Question: What was observed in the imaging?
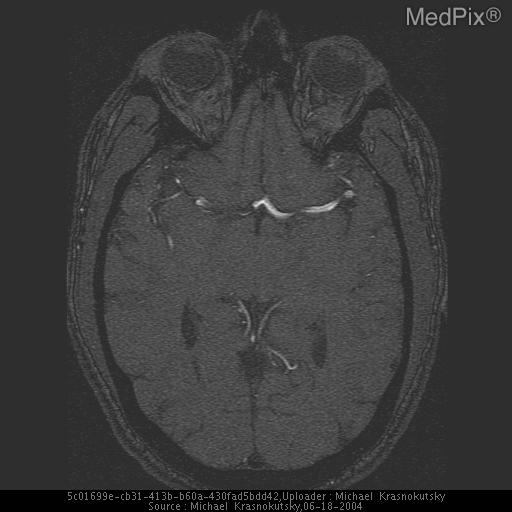
Answer: The imaging shows MRA demonstrates hypoplastic right A1 segment of ACA.  This is a conjenital variant and should be differentiated from dissection/occlusion of the vessel.

Right A1 segment is not seen on a collapsed MIP image.  Source images demonstrate string like signal compatible with A1 segment hypoplasia and not complete abscence.

Left ACA is of approximately the same size as left MCA.  Right ICA is smaller than the left.  This fingings confirm that the fingings related to the string like flow in right A1 are secondary to congenital hypoplastic A1.
In the case of dissection or partial occlusion, both ICAs would likely be of the same size.  Additionally, contraleteral (left) A1 segment would be smaller than adjacent M1 segment. Source images from TOF demonstrate a linear signal in the right A1 segment compatible with hypoplastic A1 segment..